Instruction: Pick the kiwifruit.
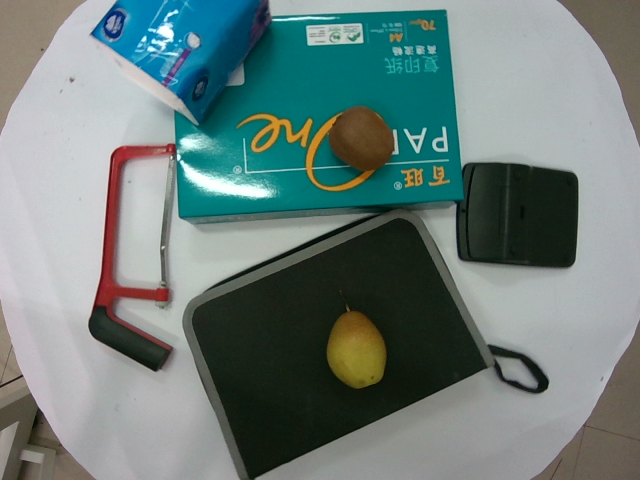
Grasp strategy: vertical